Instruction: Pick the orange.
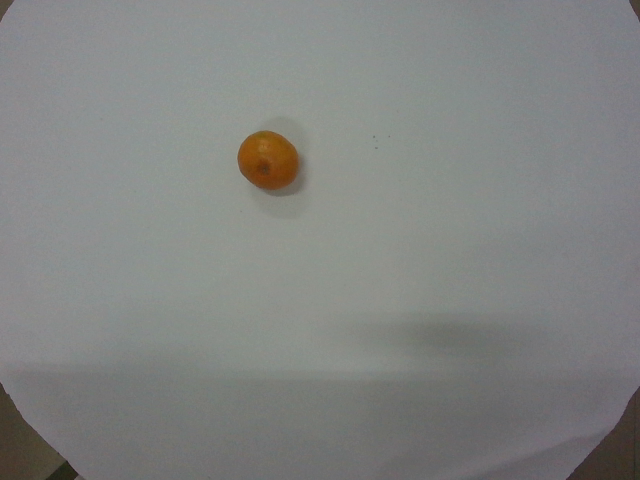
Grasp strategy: vertical